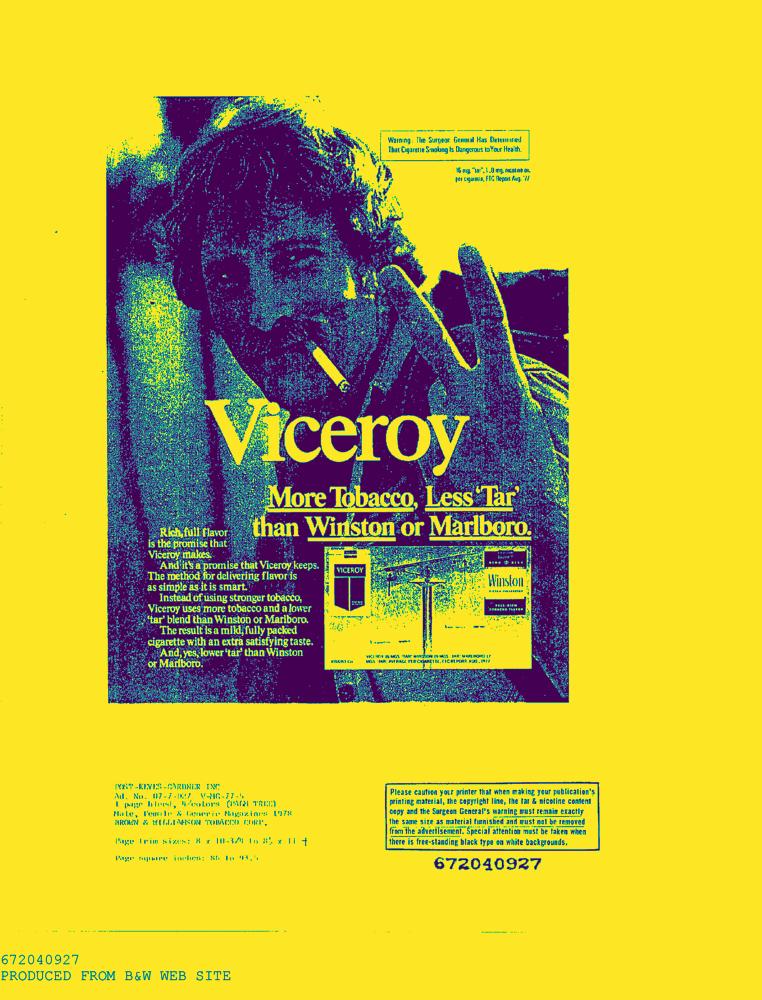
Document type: AD